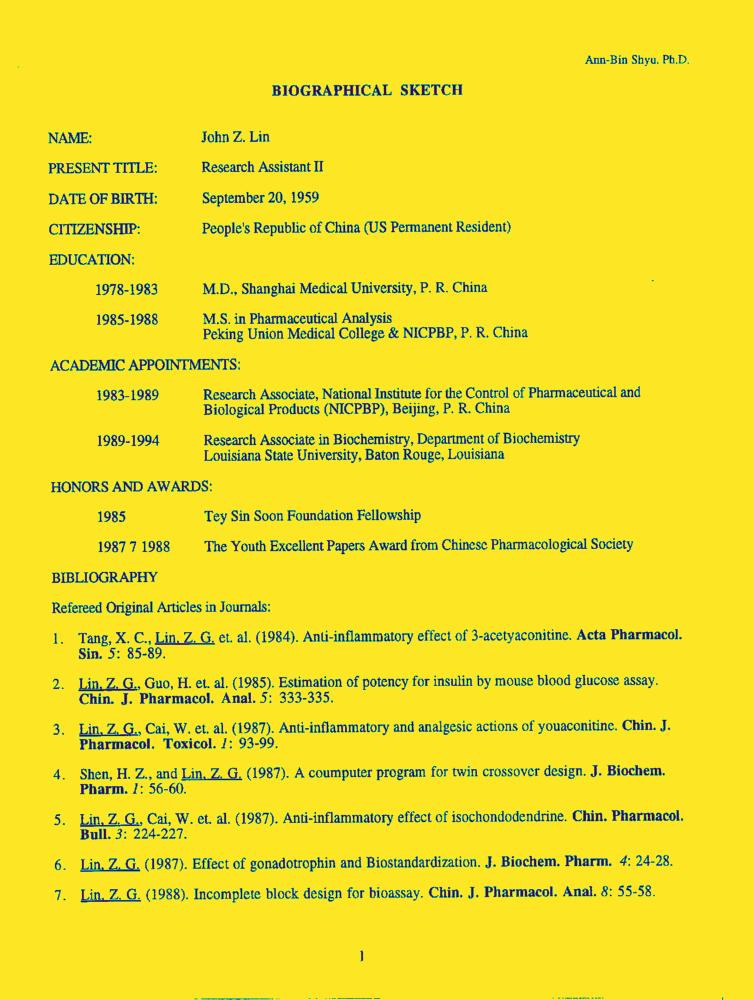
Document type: Resume-Doc